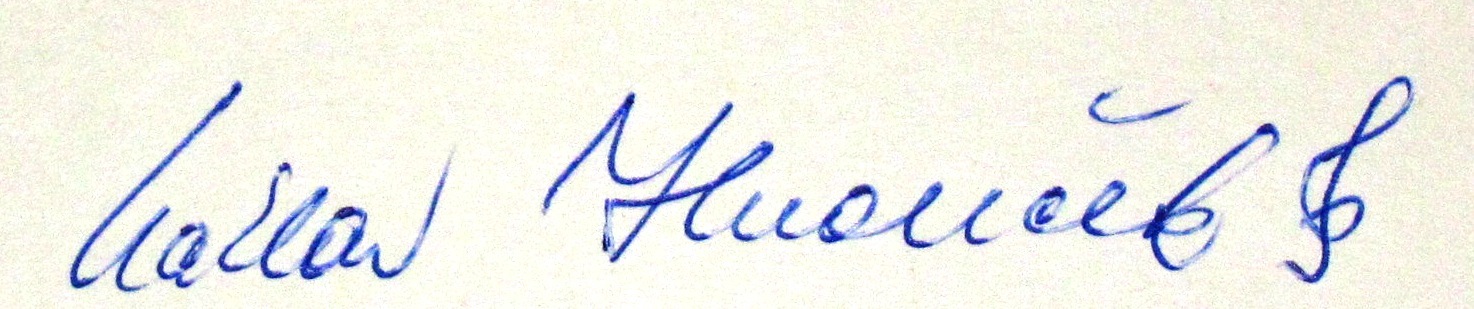
Signature of: václav hudeček